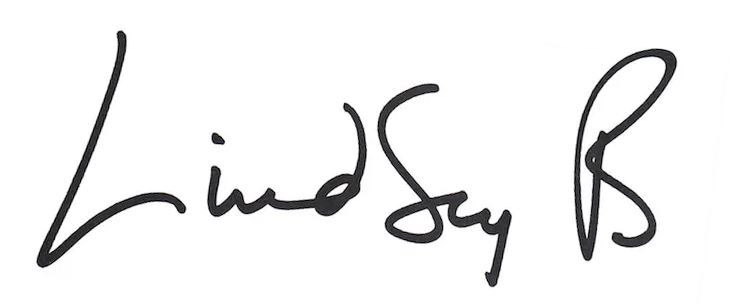
Signature of: llndsey balkwill